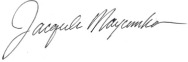
Signature of: jacquelin maycumber